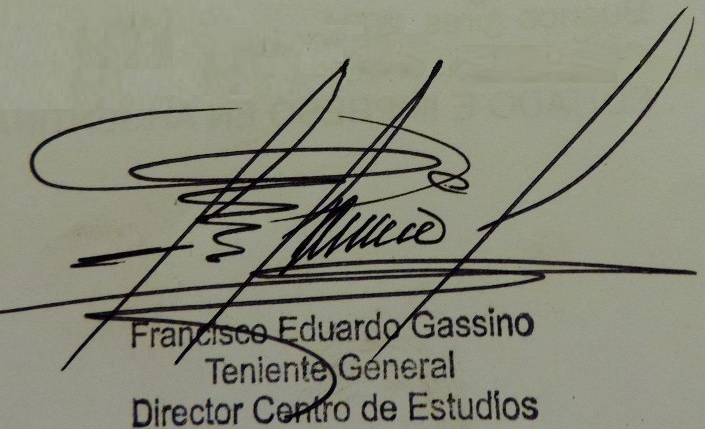
Signature of: francisco gassino